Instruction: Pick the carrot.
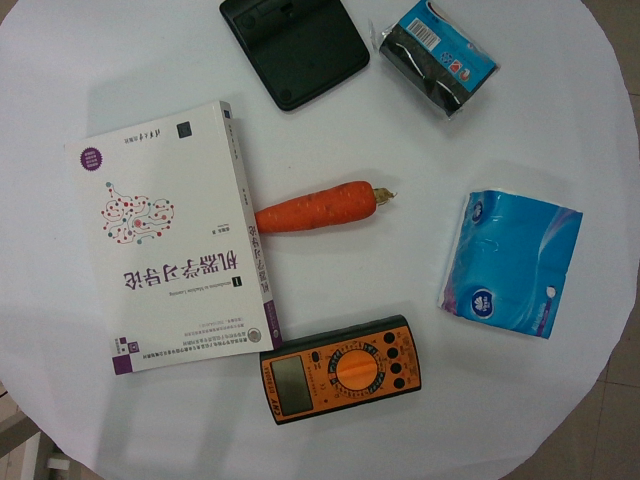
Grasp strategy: vertical